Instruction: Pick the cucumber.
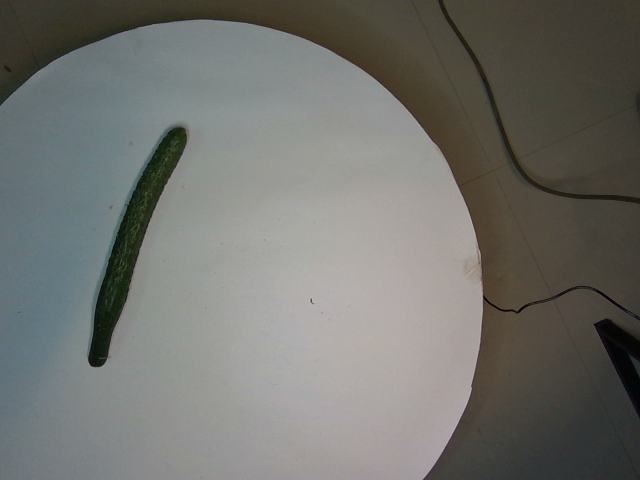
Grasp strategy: vertical